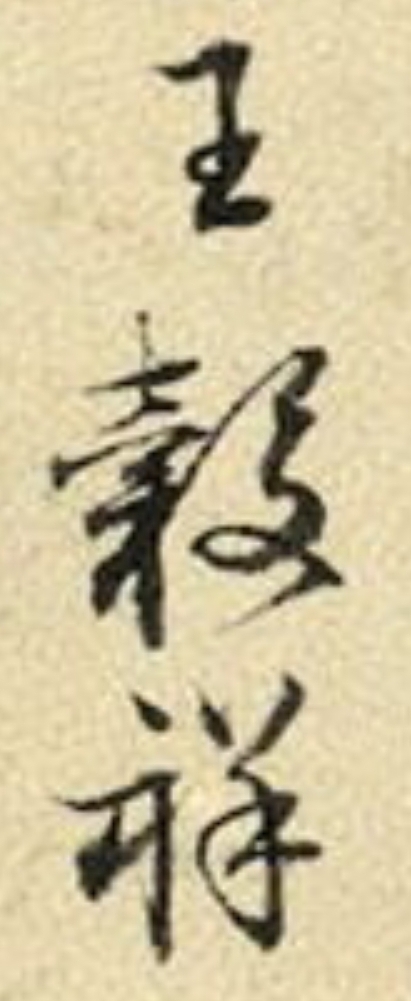
Signature of: wang guxiang